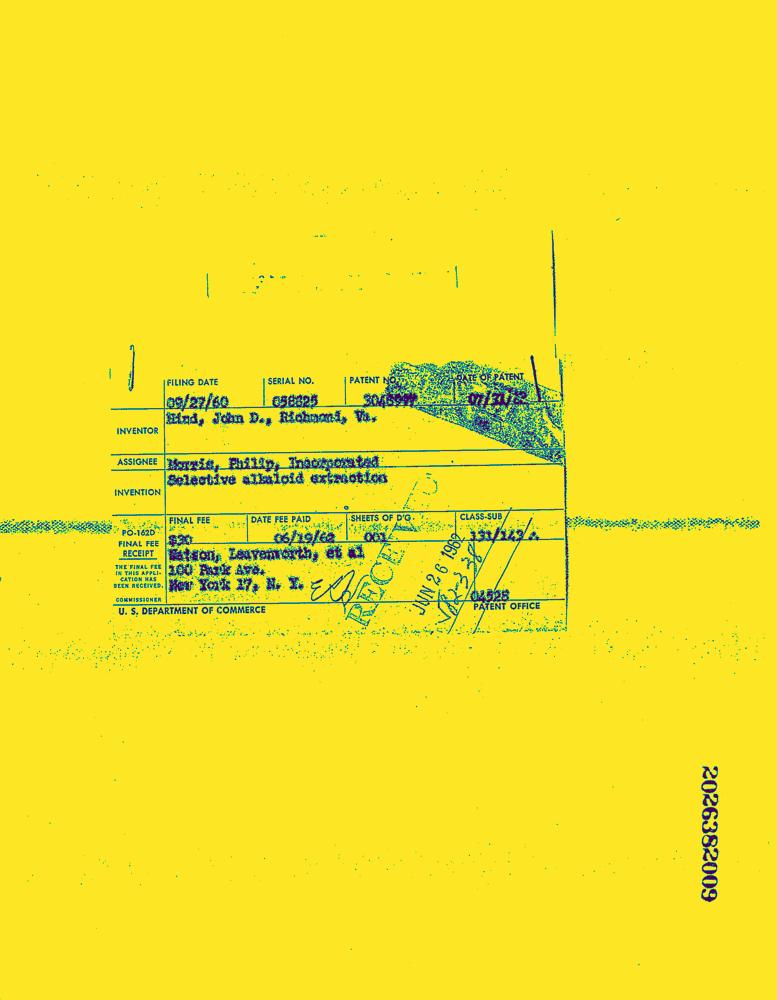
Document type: Invoice-Doc